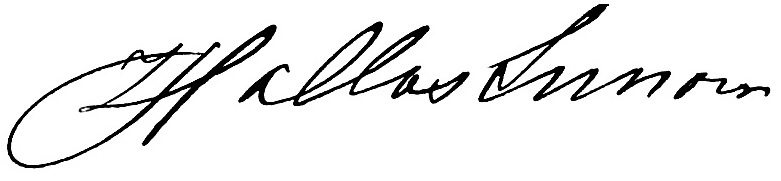
Signature of: q118402569